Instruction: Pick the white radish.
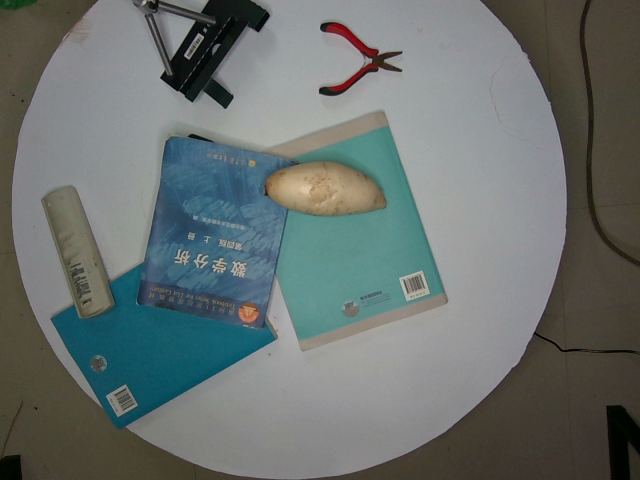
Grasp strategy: vertical